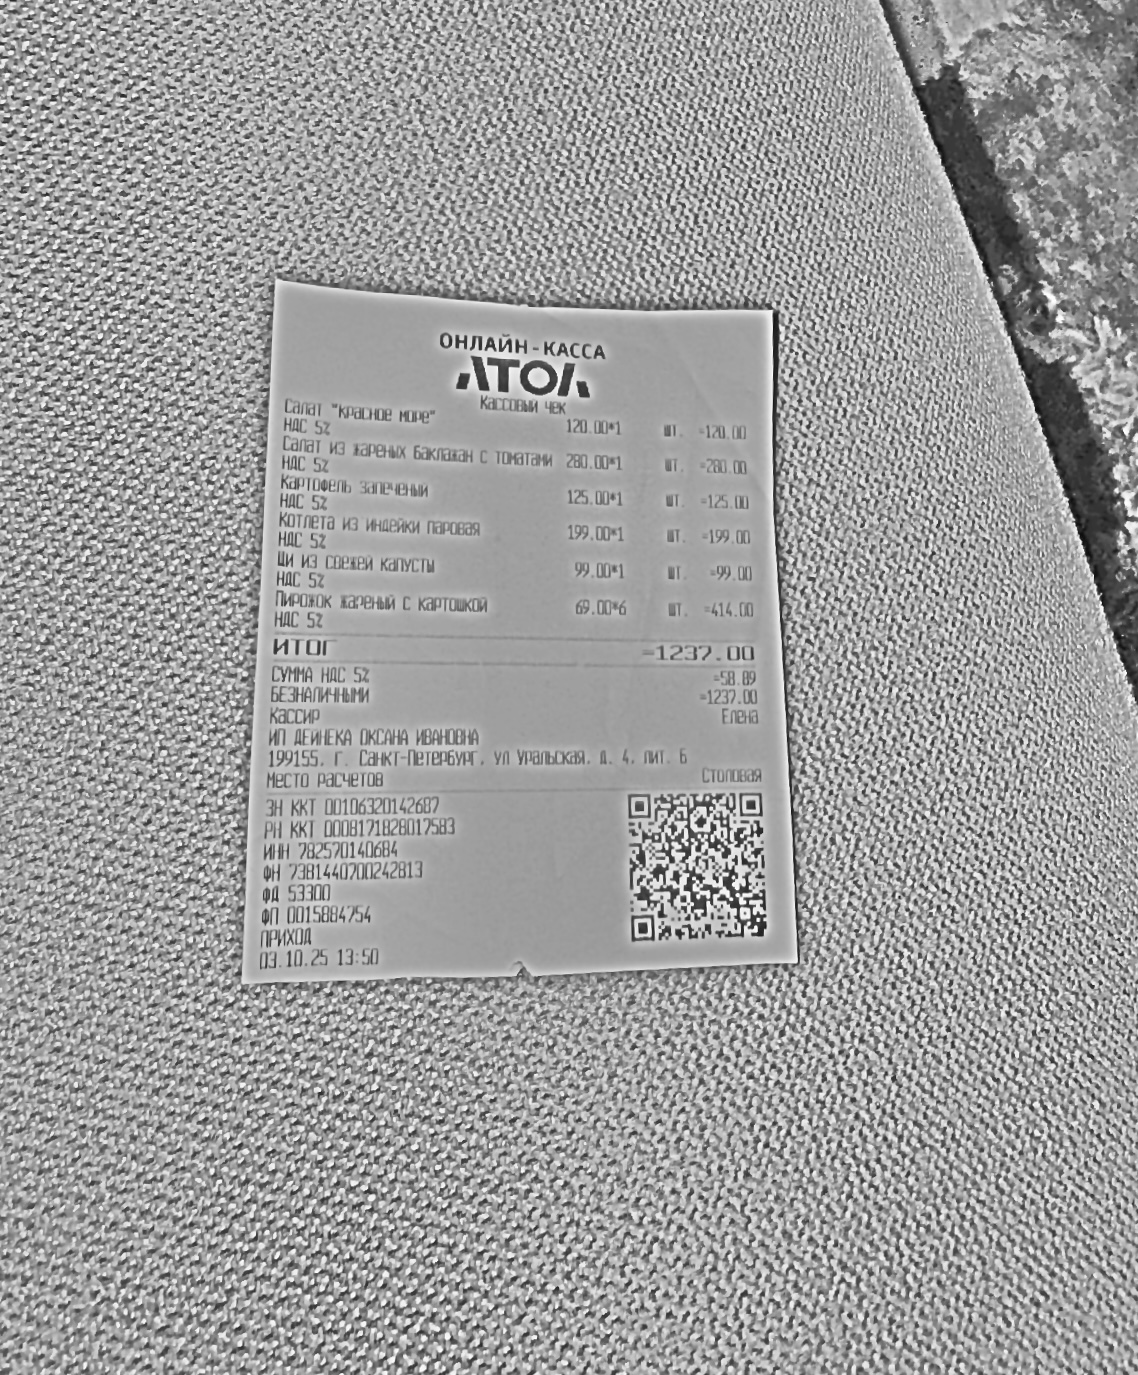
Продавец: ИП ДЕЙНЕКА ОКСАНА ИВАНОВНА
ИНН: 782570140684
Дата: 03.10.25
Товары: Салат "Красное море"; Салат из жареных баклажан с томатами; Картофель запеченый; Котлета из индейки паровая; Щи из свежей капусты; Пирожок жареный с картошкой
Количество: 1; 1; 1; 1; 1; 6
Цена: 120.00; 280.00; 125.00; 199.00; 99.00; 69.00
Сумма: 120.00; 280.00; 125.00; 199.00; 99.00; 414.00
Итого: 1237.00